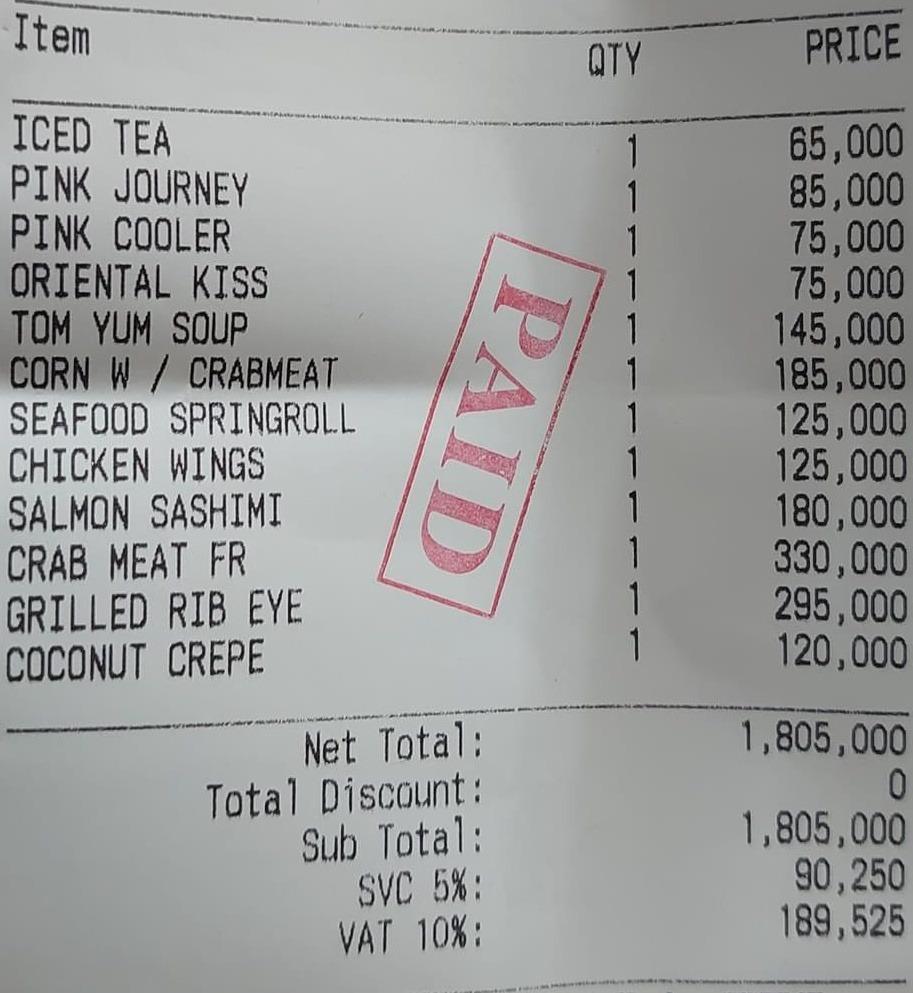
<table>
<tr>
<th>Item</th>
<th>QTY</th>
<th>PRICE</th>
</tr>
<tr>
<td>ICED TEA</td>
<td>1</td>
<td>65,000</td>
</tr>
<tr>
<td>PINK JOURNEY</td>
<td>1</td>
<td>85,000</td>
</tr>
<tr>
<td>PINK COOLER</td>
<td>1</td>
<td>75,000</td>
</tr>
<tr>
<td>ORIENTAL KISS</td>
<td>1</td>
<td>75,000</td>
</tr>
<tr>
<td>TOM YUM SOUP</td>
<td>1</td>
<td>145,000</td>
</tr>
<tr>
<td>CORN W / CRABMEAT</td>
<td>1</td>
<td>185,000</td>
</tr>
<tr>
<td>SEAFOOD SPRINGROLL</td>
<td>1</td>
<td>125,000</td>
</tr>
<tr>
<td>CHICKEN WINGS</td>
<td>1</td>
<td>125,000</td>
</tr>
<tr>
<td>SALMON SASHIMI</td>
<td>1</td>
<td>180,000</td>
</tr>
<tr>
<td>CRAB MEAT FR</td>
<td>1</td>
<td>330,000</td>
</tr>
<tr>
<td>GRILLED RIB EYE</td>
<td>1</td>
<td>295,000</td>
</tr>
<tr>
<td>COCONUT CREPE</td>
<td>1</td>
<td>120,000</td>
</tr>
</table>

Net Total: 1,805,000
Total Discount: 0
Sub Total: 1,805,000
SVC 5%: 90,250
VAT 10%: 189,525